Question: What could the diagnosis suggest?
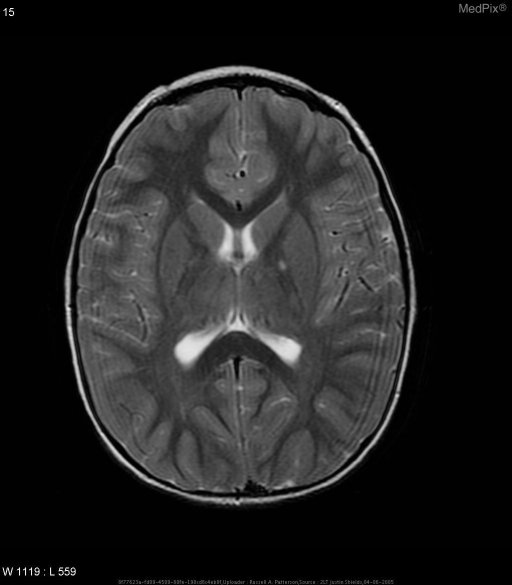
Answer: The possible diagnosis includes •  Neurofibromatosis 1.